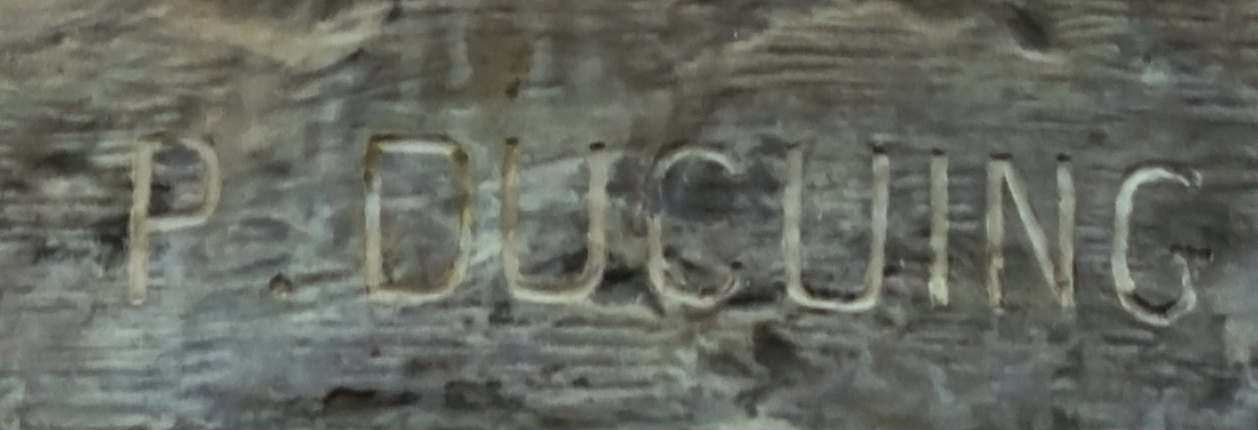
Signature of: paul ducuing